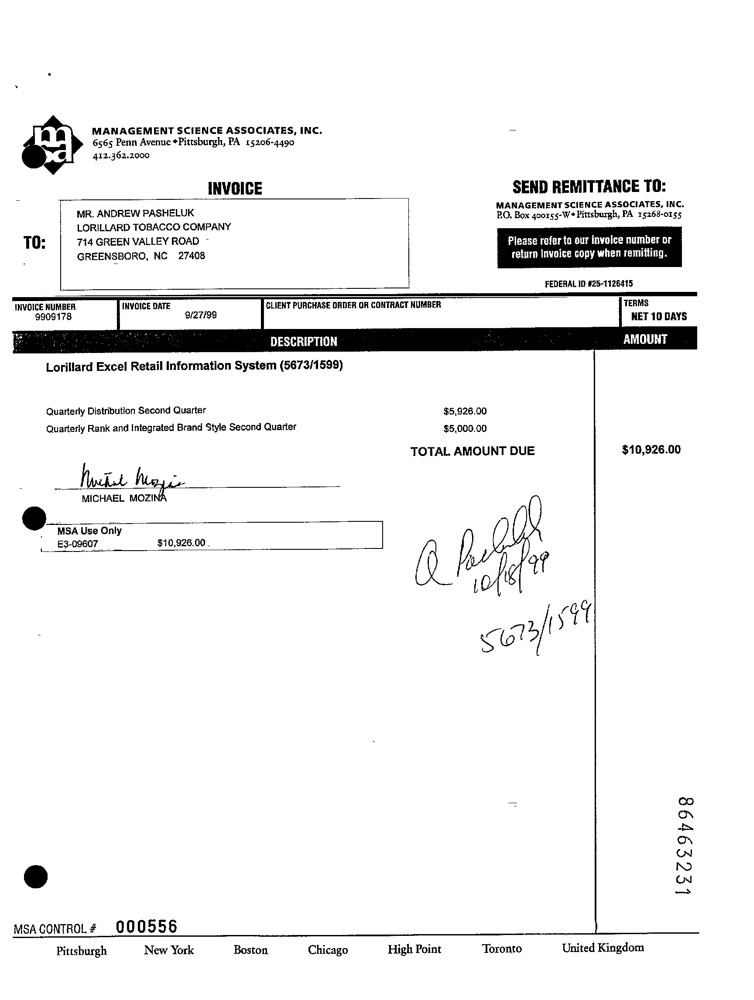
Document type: Invoice